Question: What could the diagnosis suggest?
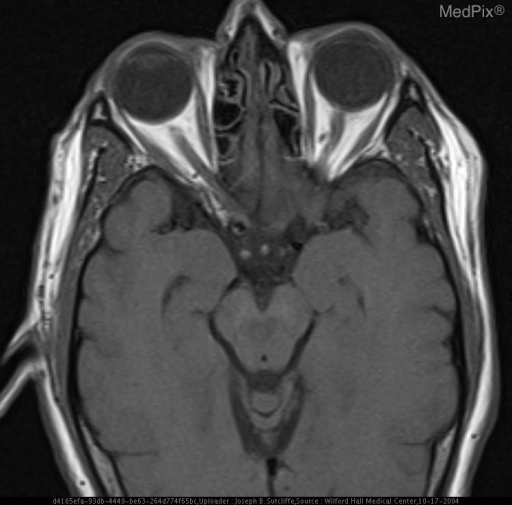
Answer: The possible diagnosis includes Uveal melanoma
Choroidal hemangioma
Ocular metastatic lesion
Hemorrhage.